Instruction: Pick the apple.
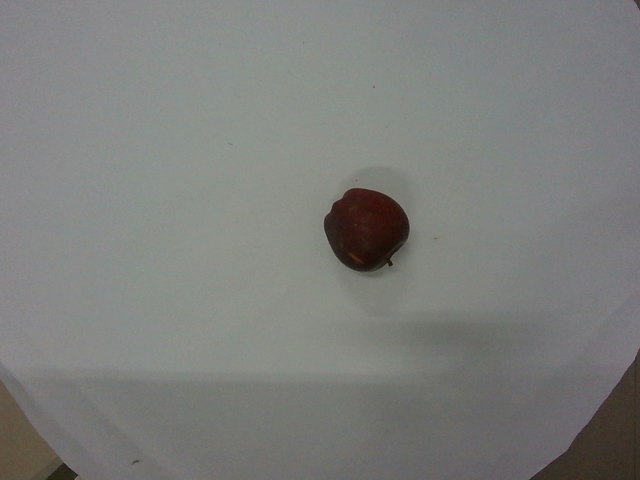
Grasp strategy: vertical